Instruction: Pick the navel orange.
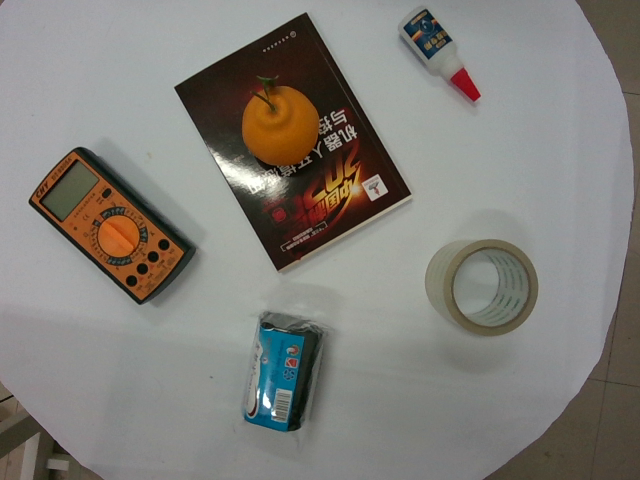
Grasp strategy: vertical